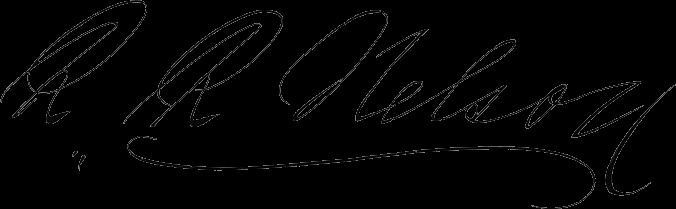
Signature of: rensselaer nelson